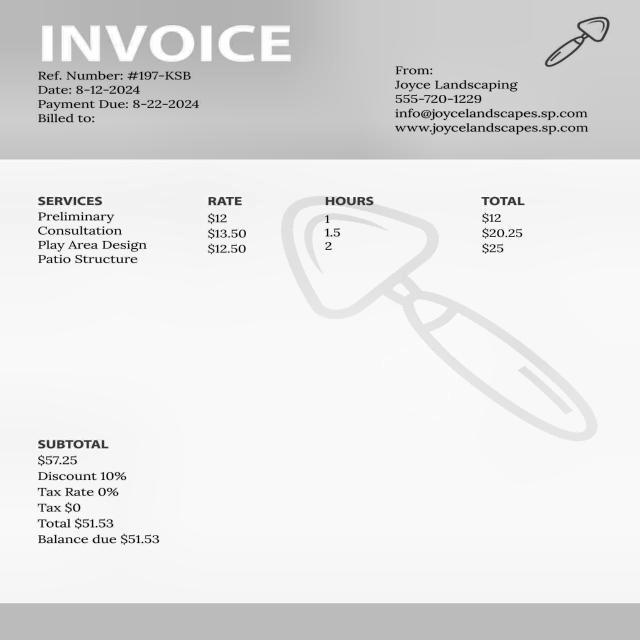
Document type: Invoice